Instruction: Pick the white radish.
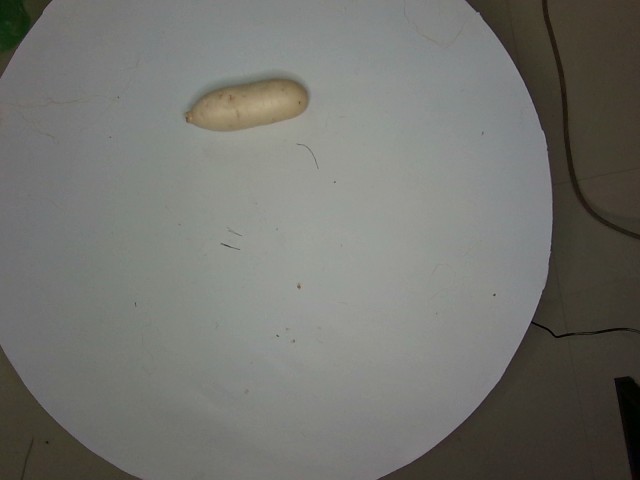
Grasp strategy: vertical